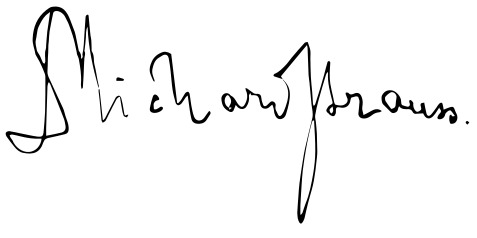
Signature of: richard strauss